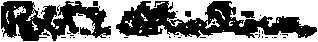
Signature of: robert edmund strahorn